Question: What was observed in the imaging?
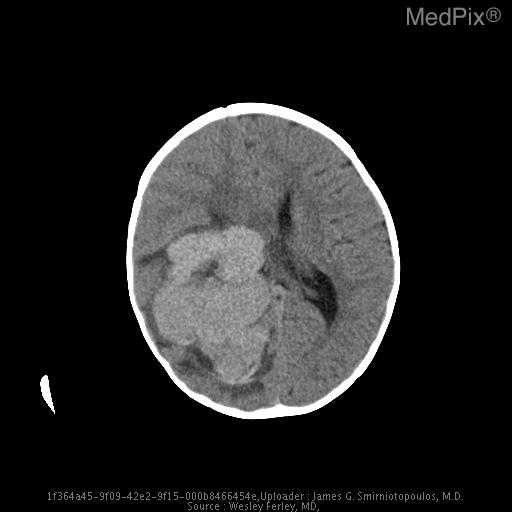
Answer: The imaging shows CT:  High density mass in the trigone of the right lateral ventricle. Mass effect.

MRI: Right lateral ventriclular mass with separate enhancing mass in left temporal horn, suggesting carcinoma.  Mass effect with midline shift.  Acute hemorrhage, right temporal horn, best seen on GRE images.  Trapping of right temporal horn Hydrocephalus.